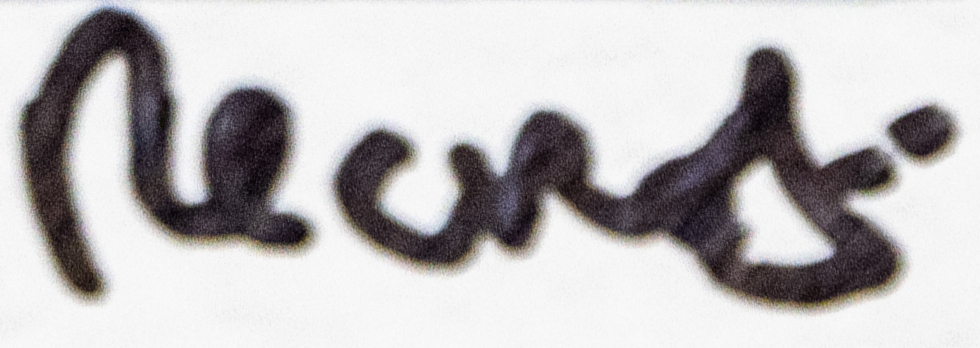
Signature of: kirill peskov